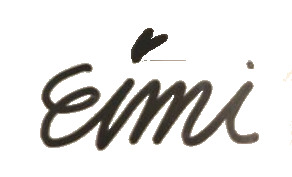
Signature of: eimi fukada